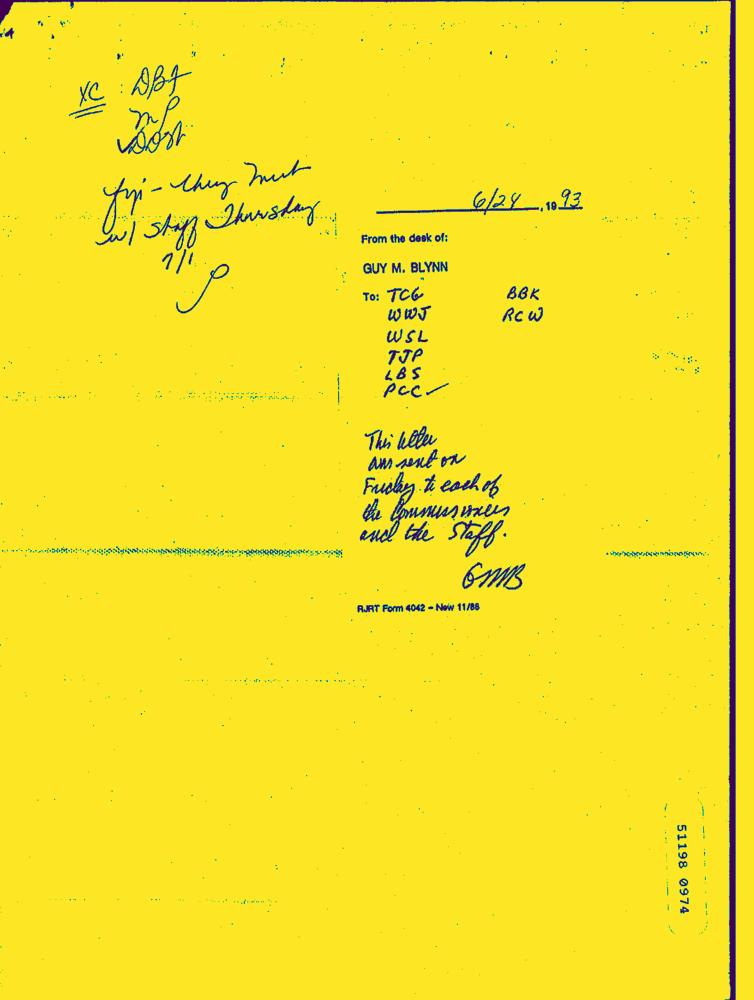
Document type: Hand-Written